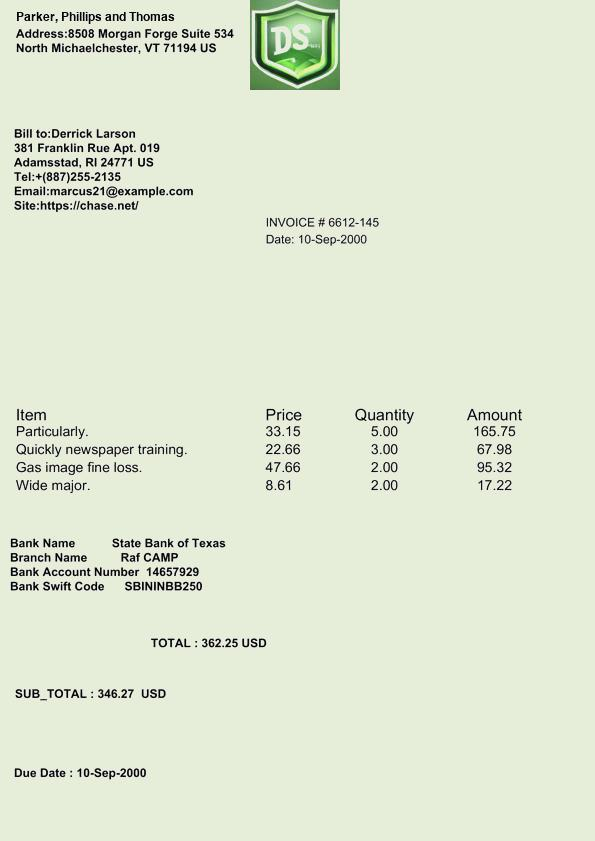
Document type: Invoice